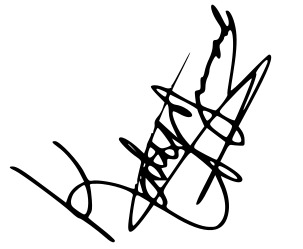
Signature of: katy jurado